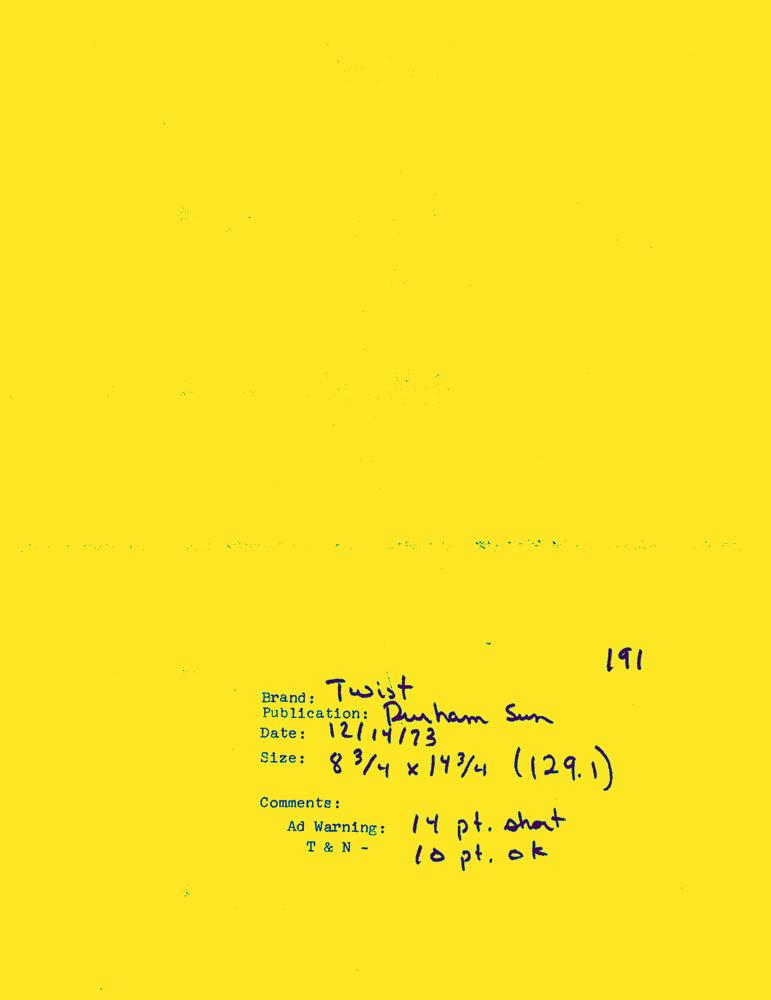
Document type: AD